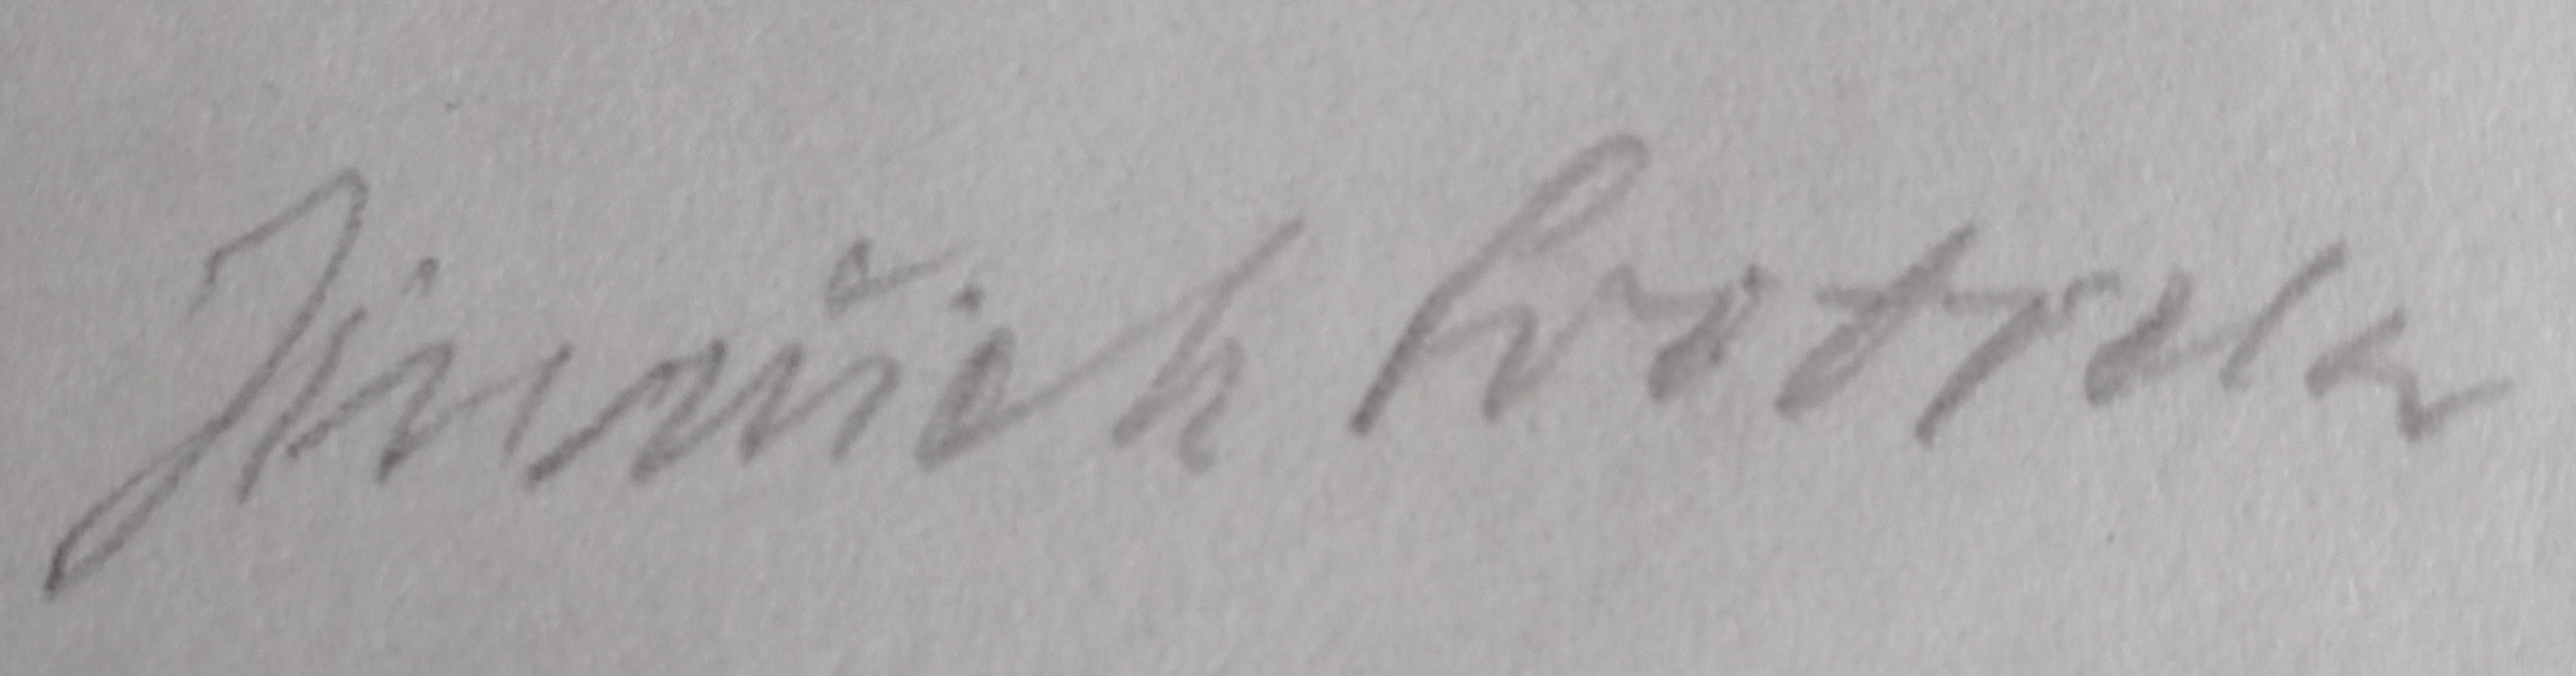
Signature of: jindřich svoboda